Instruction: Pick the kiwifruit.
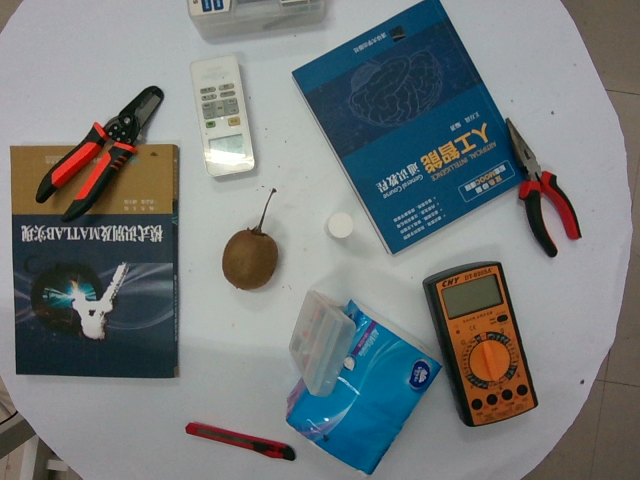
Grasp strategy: vertical